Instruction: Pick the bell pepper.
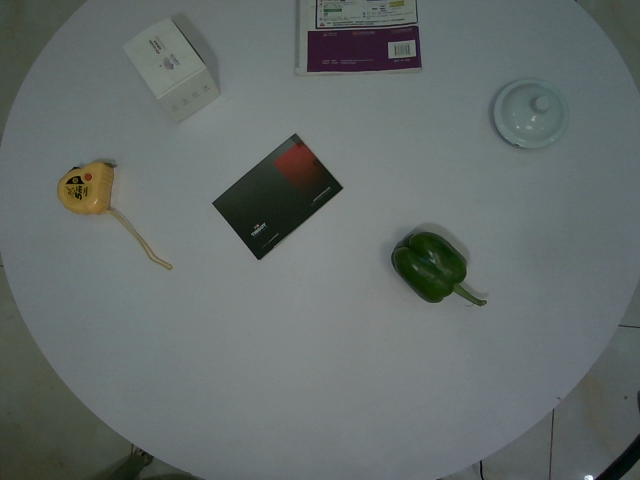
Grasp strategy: vertical